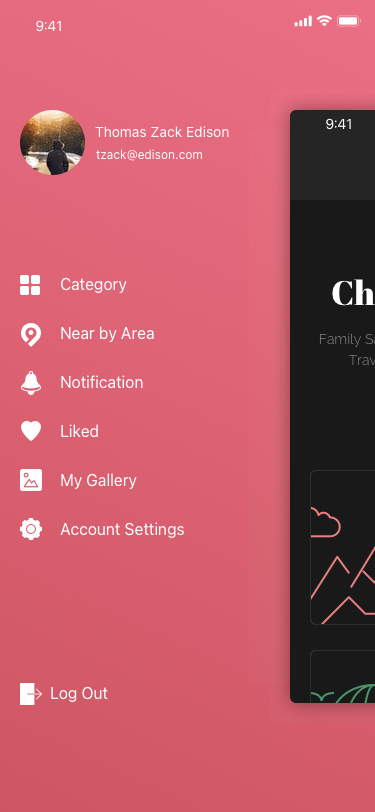
Text in this UI design:
Liked
Category
Thomas Zack Edison
tzack@edison.com
Log Out
Near by Area
Notification
My Gallery
Account Settings